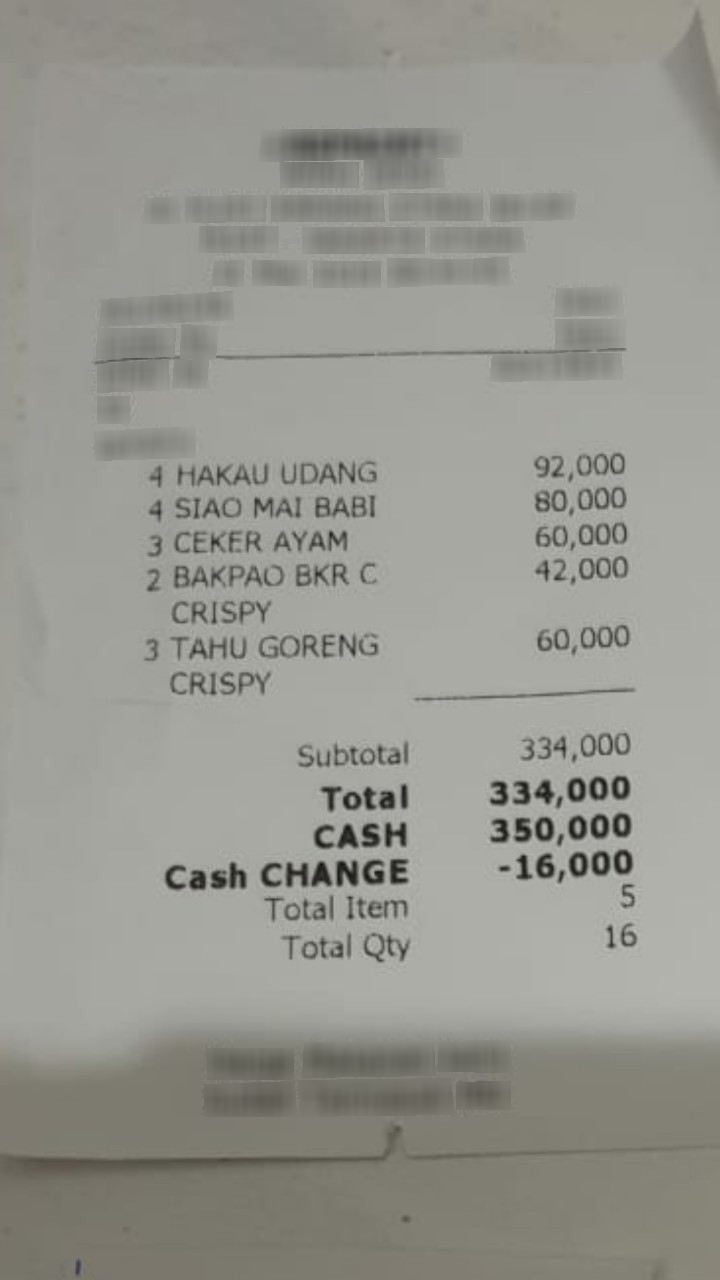
Receipt information:
total: 334,000
line_items: item_name: HAKAU UDANG
item_value: 92,000
item_quantity: 4
item_name: SIAO MAI BABI
item_value: 80,000
item_quantity: 4
item_name: CEKER AYAM
item_value: 60,000
item_quantity: 3
item_name: BAKPAO BKR C
item_value: 42,000
item_quantity: 2
item_name: TAHU GORENG
item_value: 60,000
item_quantity: 3